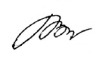
Signature of: hanna bondar